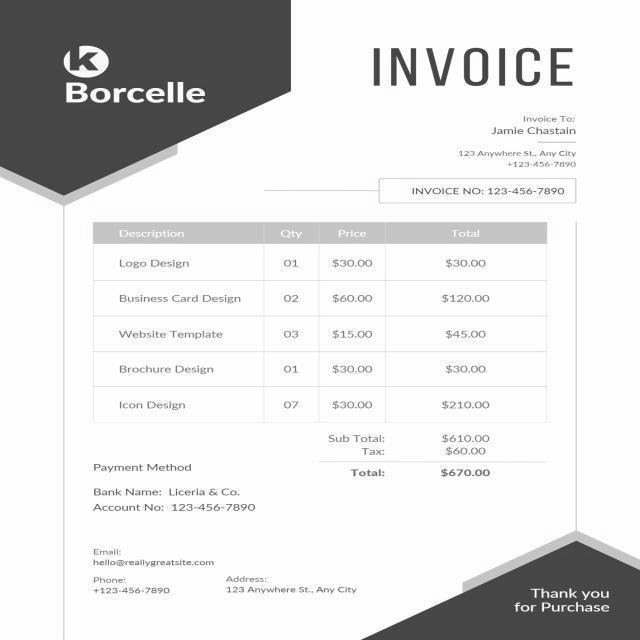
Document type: Invoice